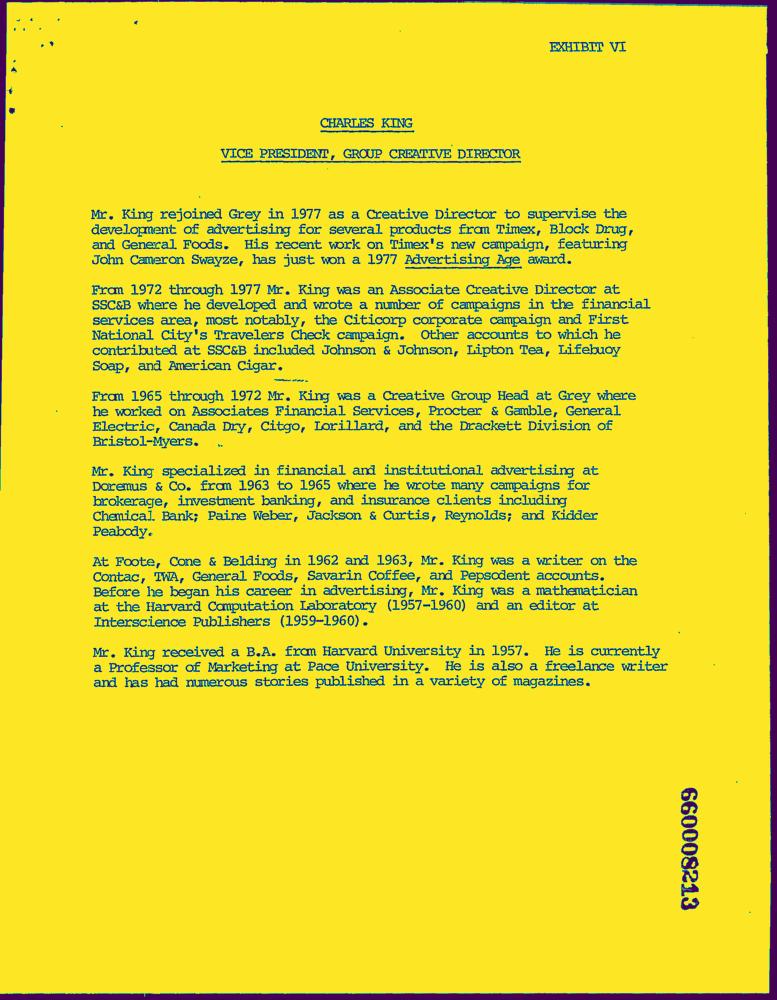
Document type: Resume-Doc